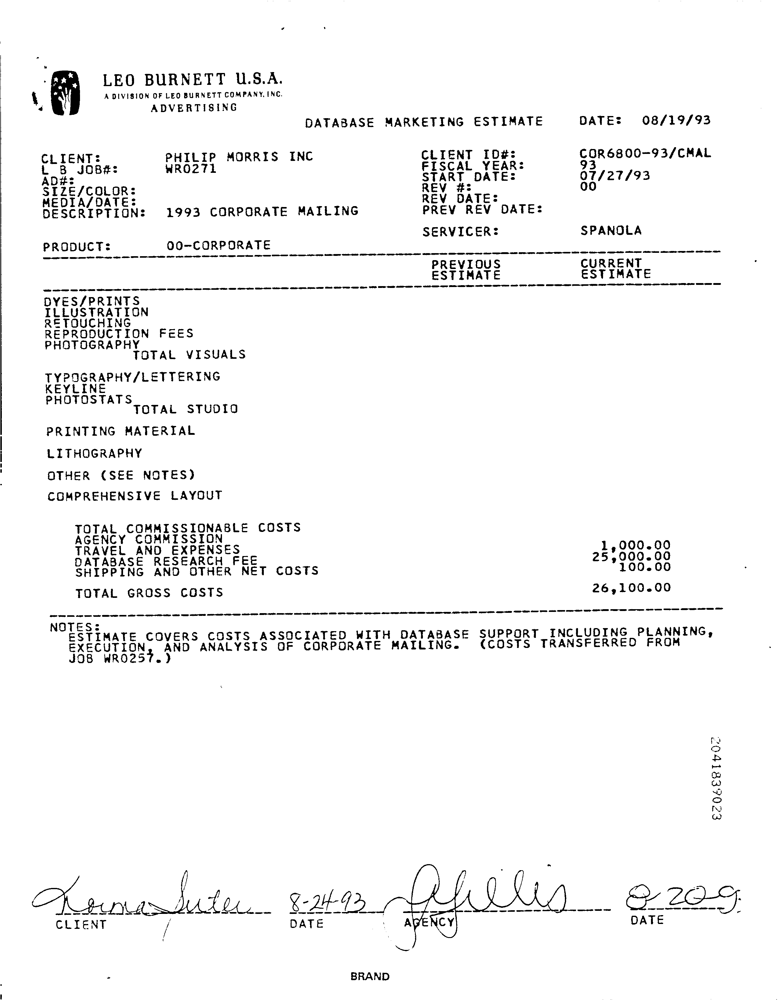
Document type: Invoice